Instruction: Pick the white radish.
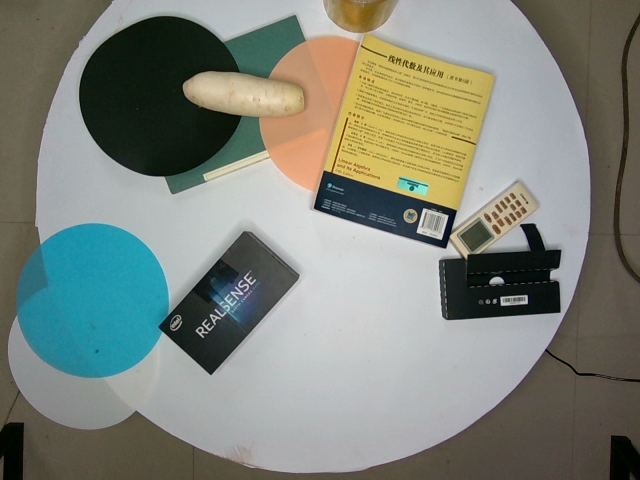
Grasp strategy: vertical